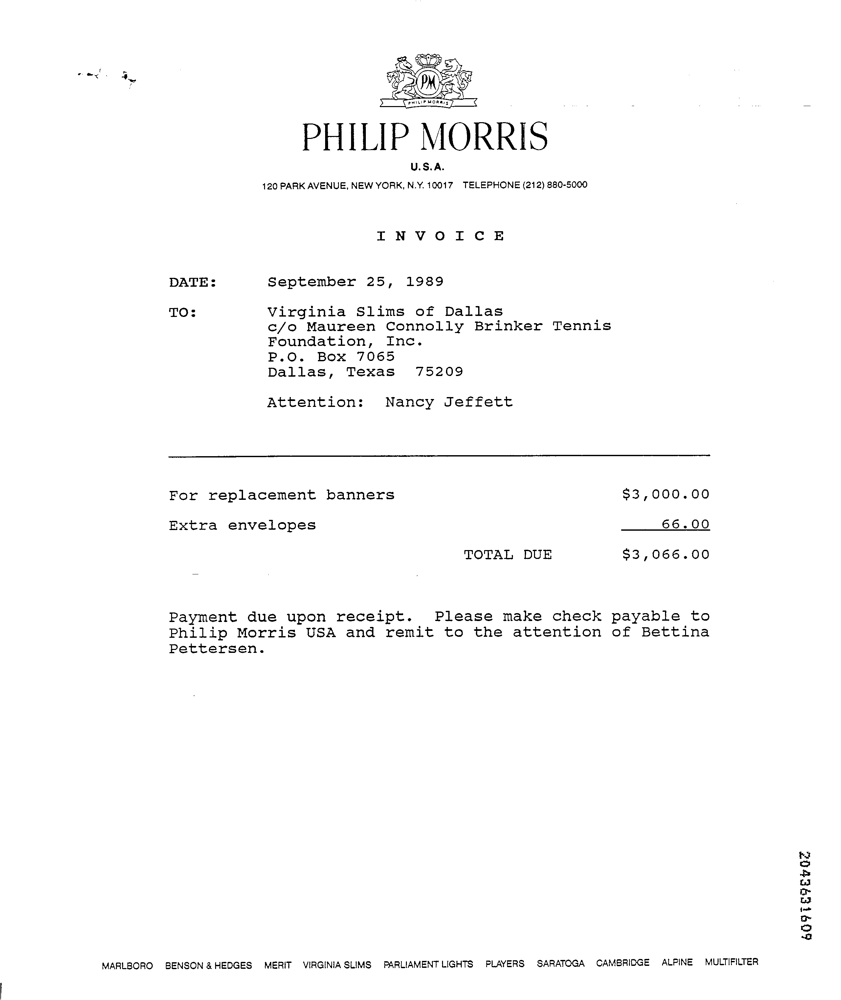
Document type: Invoice